Question: What jurisdiction, city, or county is the document associated with?
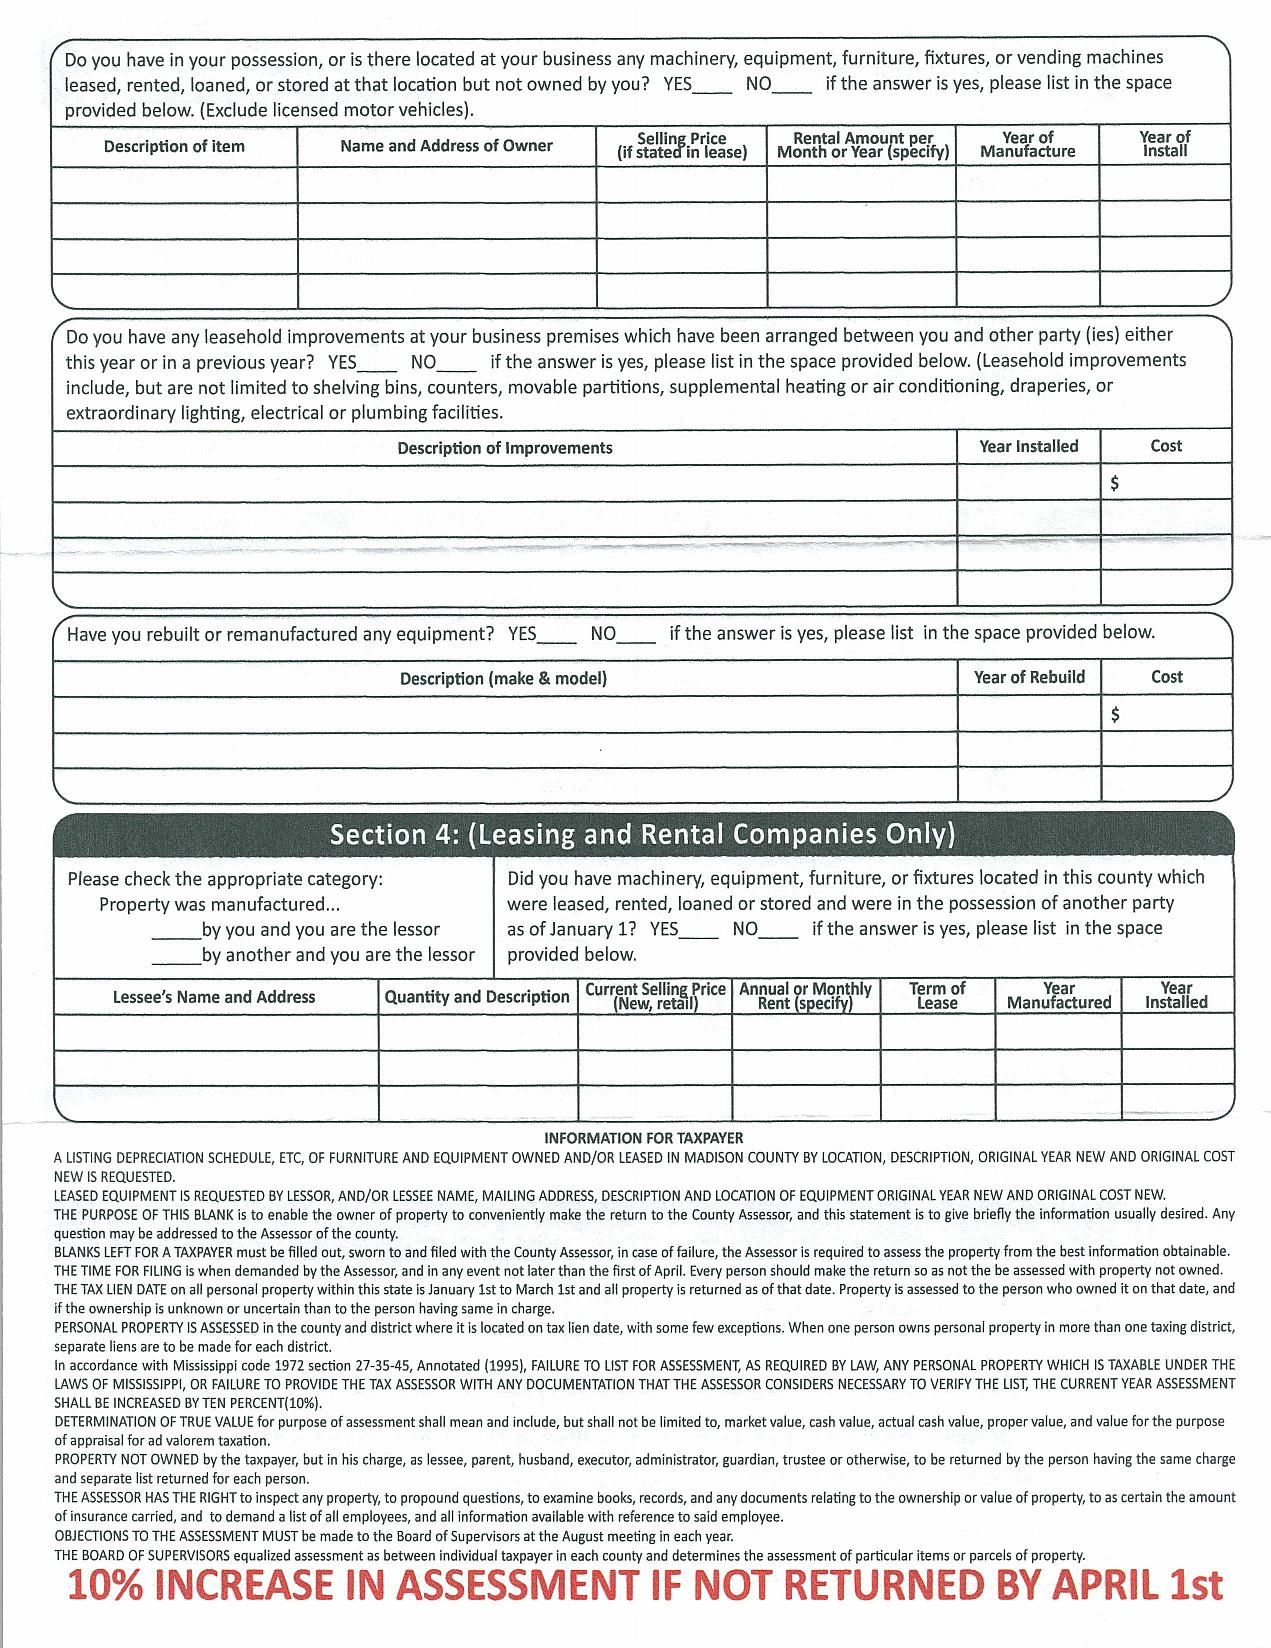
Answer: "Madison County"